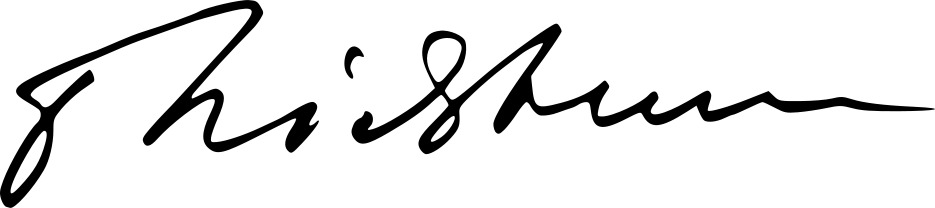
Signature of: otto wichterle